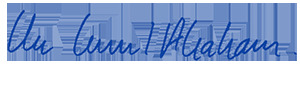
Signature of: knut abraham